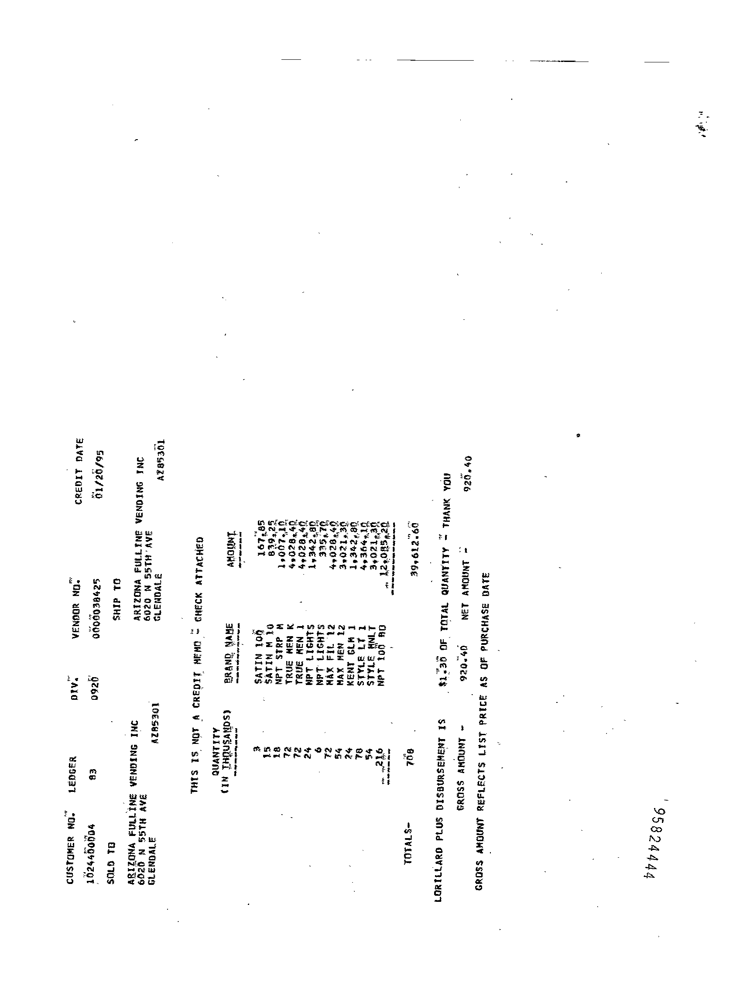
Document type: Invoice